Question: What is the potential diagnosis?
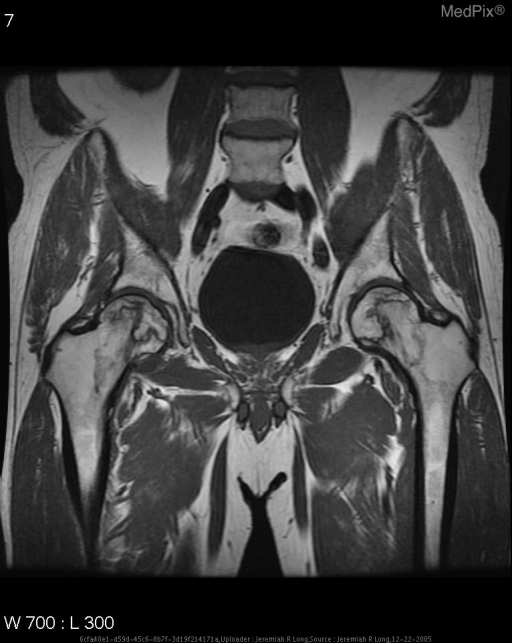
Answer: The possible diagnosis includes Avascular necrosis of the femoral heads..